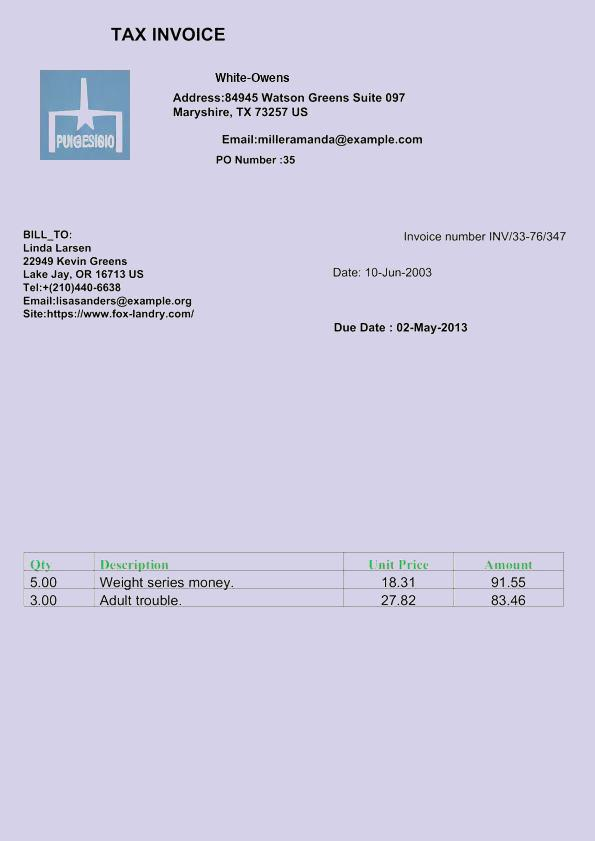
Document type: Invoice